Identify and extract the amount in words, amount in numbers, payee name, cheque date, and bank name from the image.
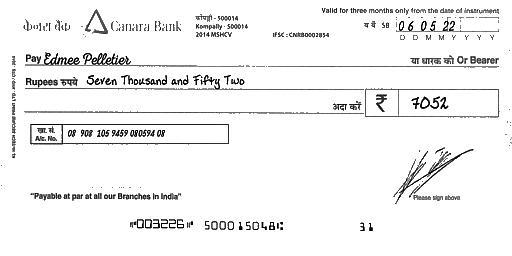
amt_in_words: Seven Thousand and Fifty Two
amt_in_figures: 7052
payee_name: Edmee Pelletier
bank_name: Canara Bank
cheque_date: 06/05/22